Question: What jurisdiction, city, or county is the document associated with?
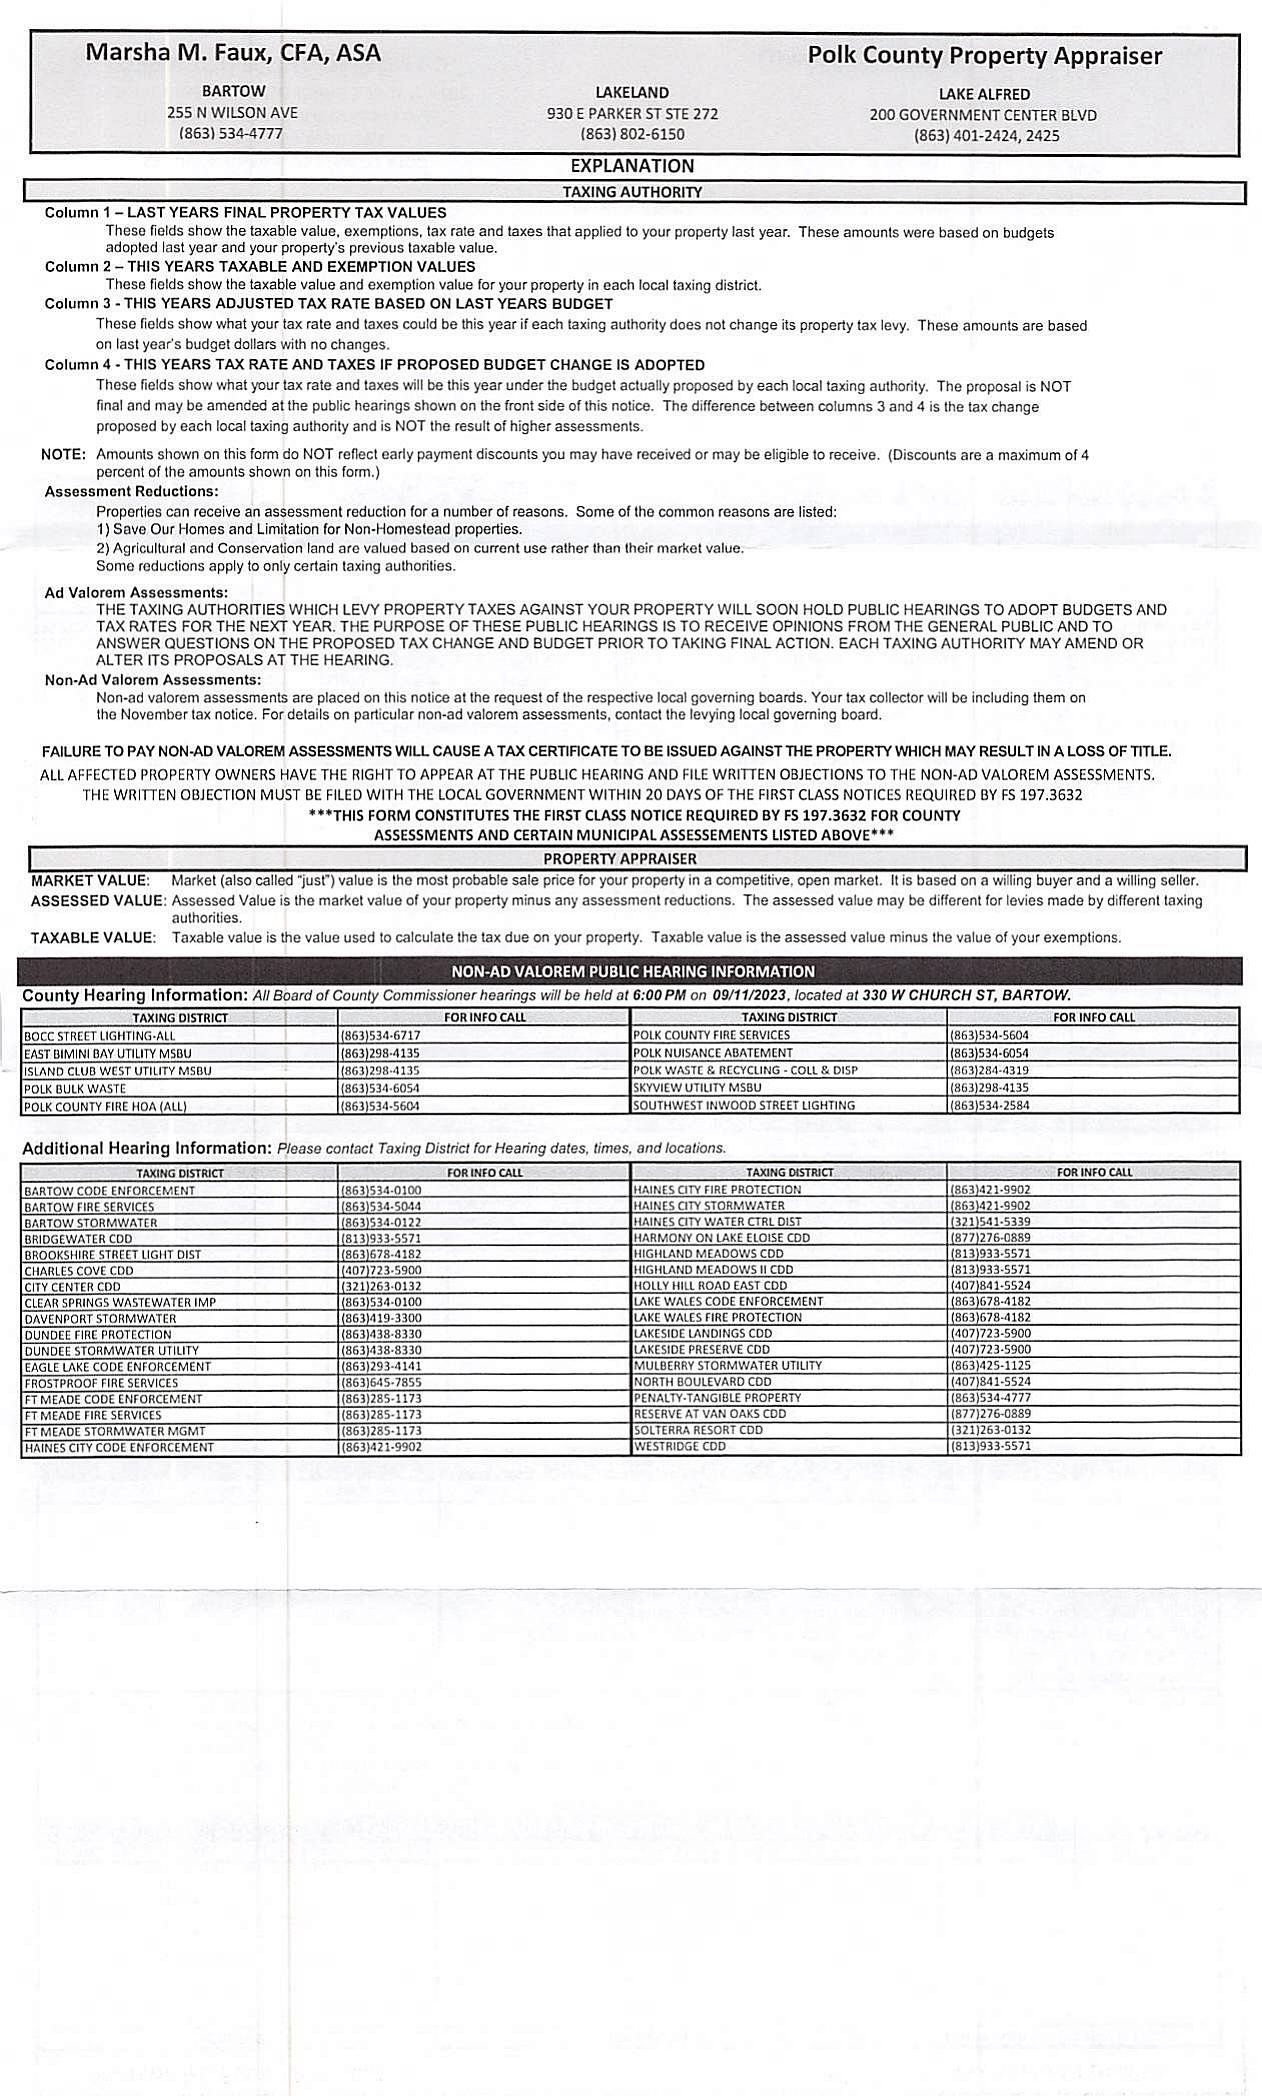
Answer: "Polk County"